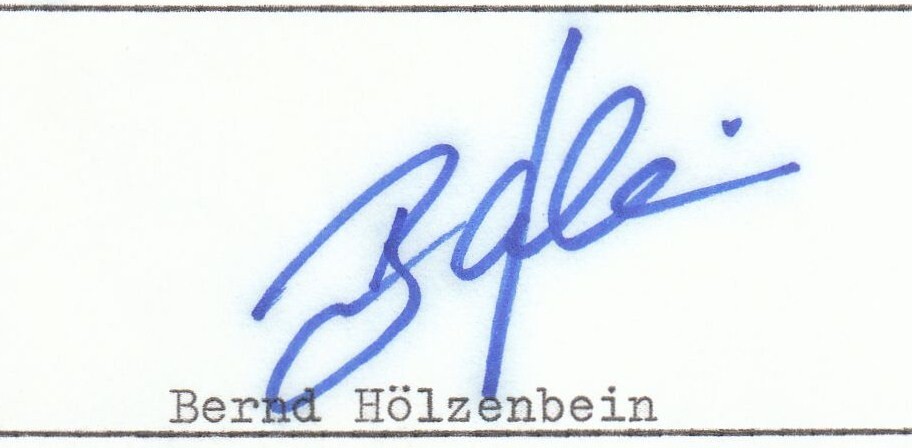
Signature of: bernd hölzenbein